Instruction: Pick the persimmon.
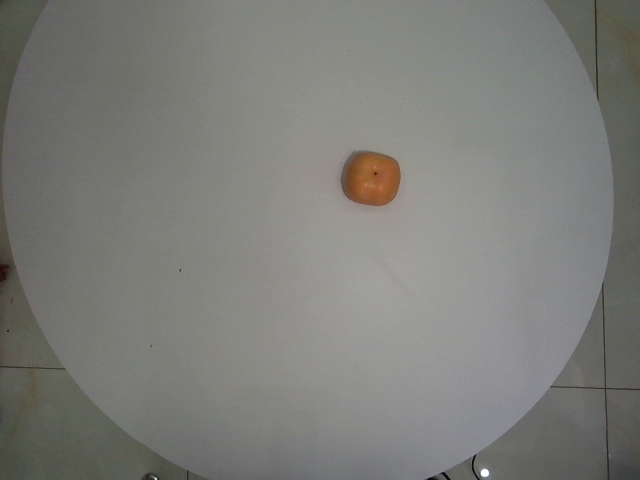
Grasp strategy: vertical